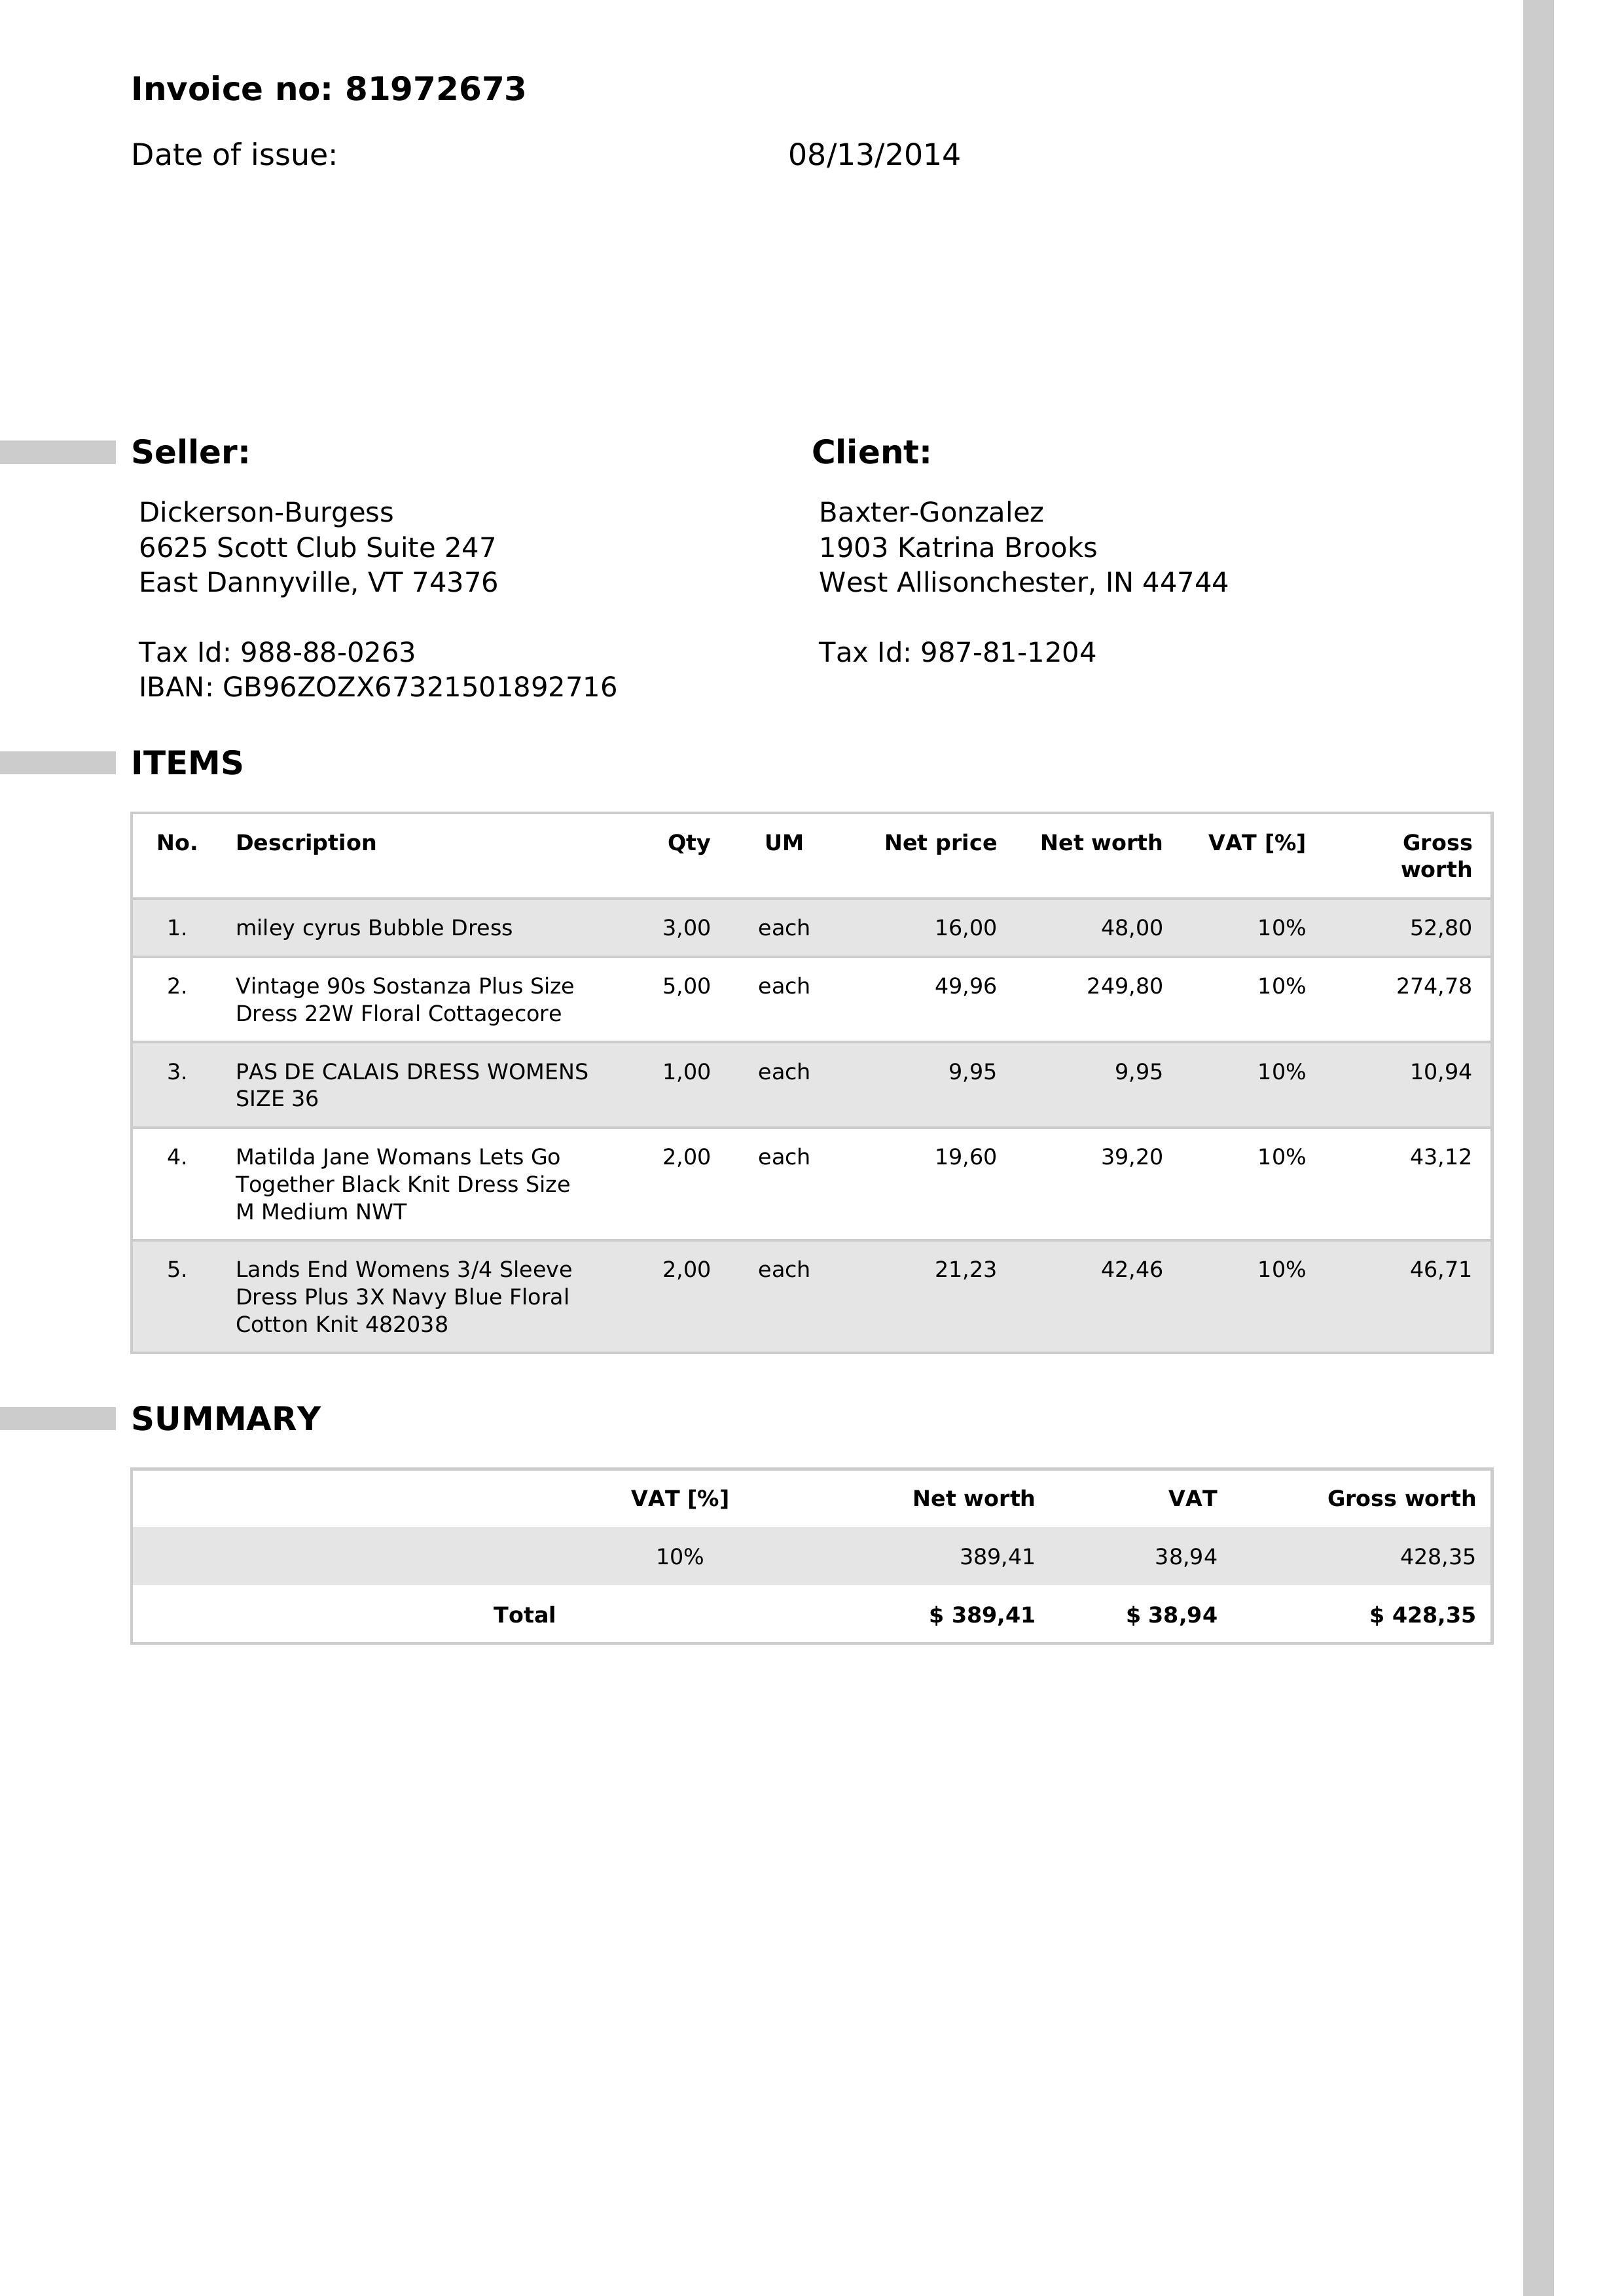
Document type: Invoice